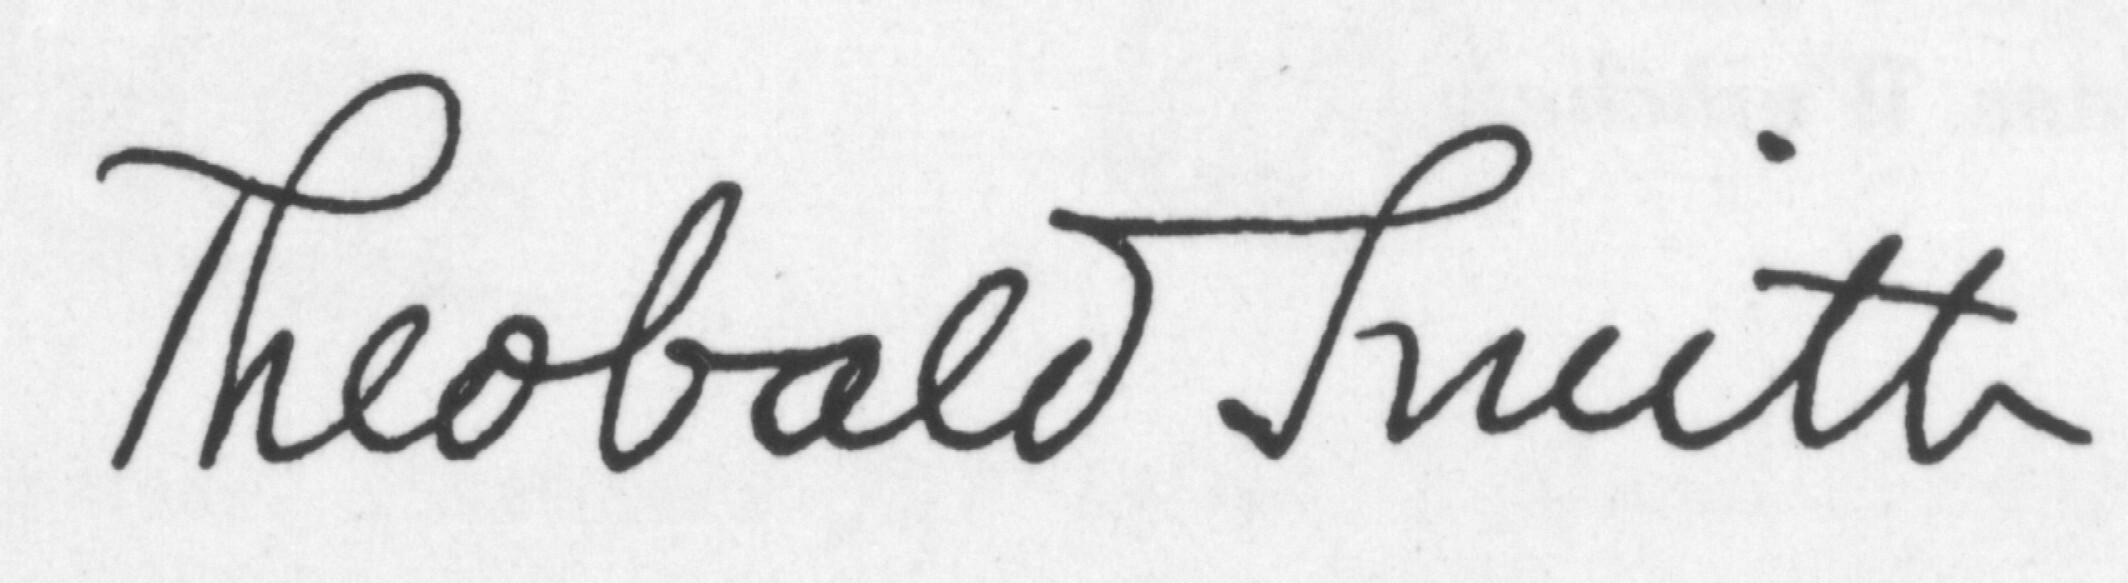
Signature of: theobald smith